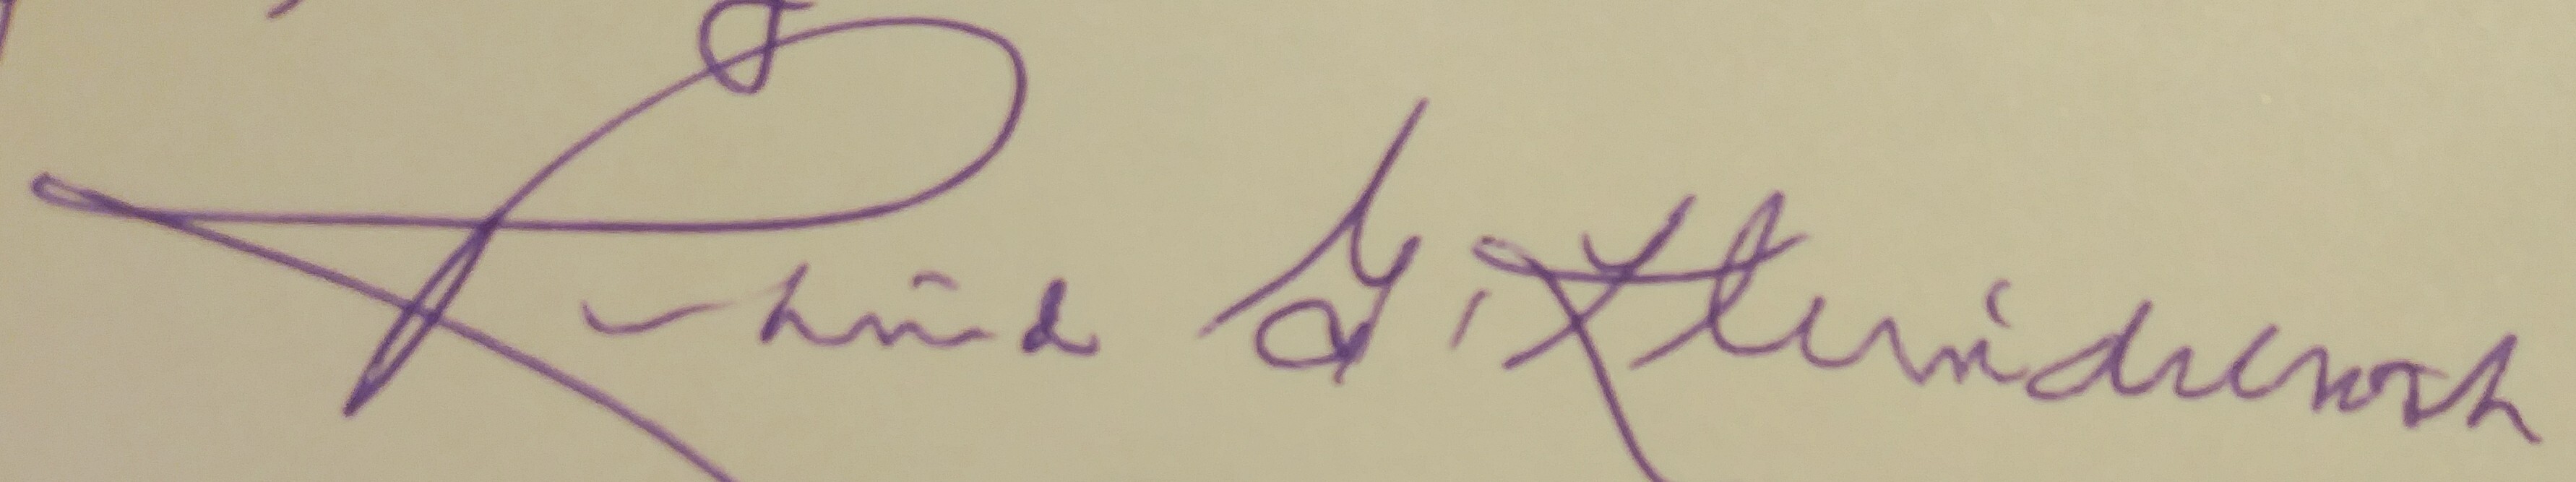
Signature of: richard kleindienst